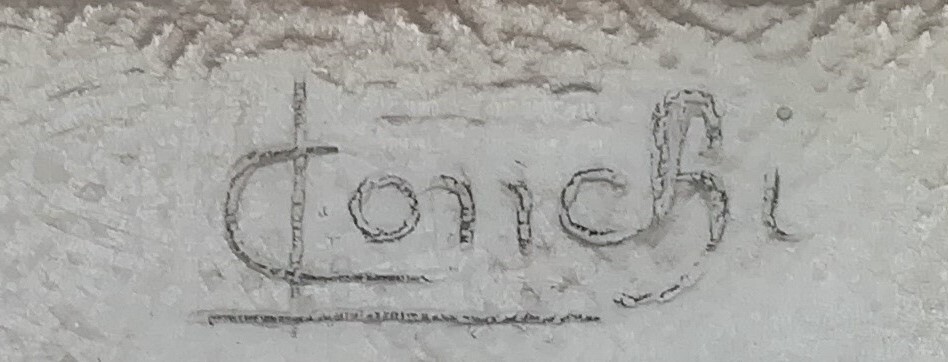
Signature of: leone conchi